Question: What was observed in the imaging?
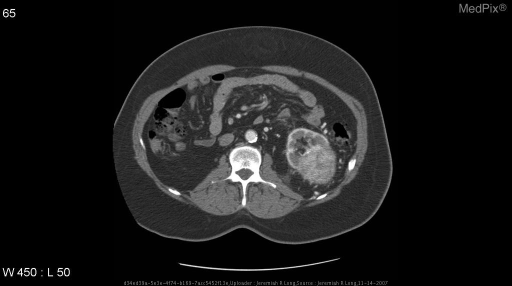
Answer: The imaging shows Axial CT images after intravenous contrast material administration demonstrate an aggressive enhancing heterogenous exophytic mass arising from the upper pole of the left kidney and extending into the left renal vein.  The inferior vena cava remains patent. A small ventral hernia is also noted. Axial CT images after intravenous contrast material administration demonstrate an aggressive enhancing heterogenous exophytic mass arising from the upper pole of the left kidney and extending into the left renal vein.  The inferior vena cava remains patent. A small ventral hernia is also noted..